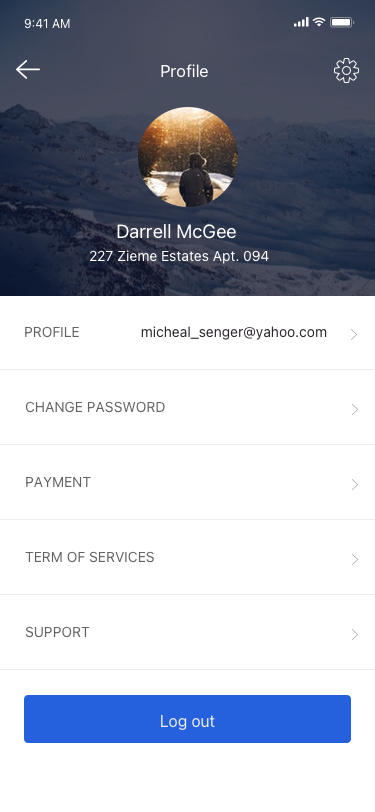
Text in this UI design:
Log out
Profile
micheal_senger@yahoo.com
Change Password
Payment
Term of Services
Support
227 Zieme Estates Apt. 094
Darrell McGee
Profile